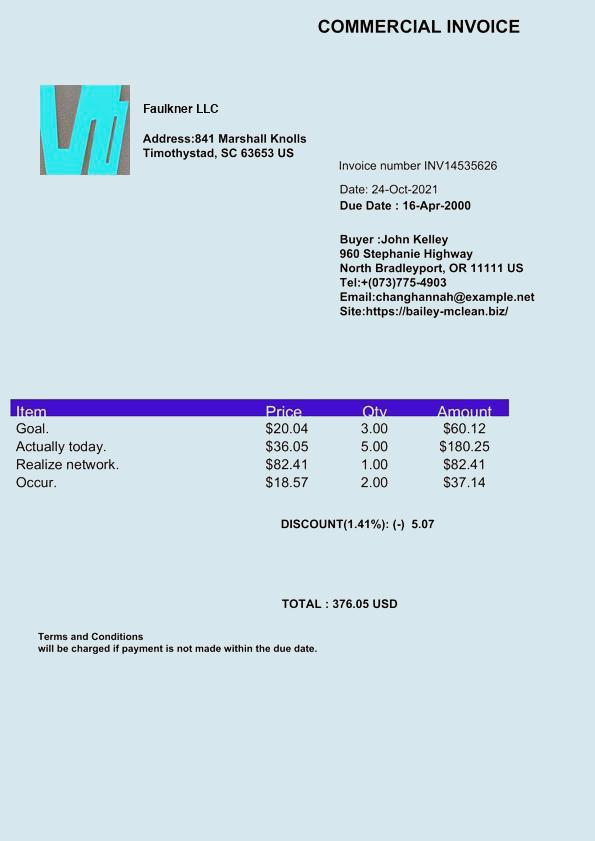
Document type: Invoice